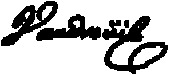
Signature of: philippe de rigaud vaudreuil